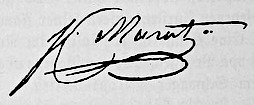
Signature of: joachim murat